Patient: Female, age 31
We report the case of 31 years old female patient with endobronchial hamartoma diagnosed by CT scan after repeated episodes of chest pain and pyrosis. The first admission in March 2013, new mother for three months, the patient comes in pulmonology for the sudden appearance of stabbing chest pain, nocturnal cough and heartburn. A history of GERD treated with antacids as needed, and bronchial asthma onset after an episode of pneumonia arose during the first pregnancy occurred two years earlier.
Chest X-ray was performed and reported evidence of a prominent right hilum and a subtle increase in parenchymal density in the middle lung field but a mass could not be clearly identified (Fig. 1).
In June 2013, the patient returned to our structure for sudden onset of stabbing chest pain associated with dyspnea and fever. The laboratory tests revealed a mild neutrophilic leukocytosis associated with decreased hematocrit (35%) and slightly increased NSE.
A contrast-enhanced MD-CT scan of the chest was performed and revealed a beginning middle lobe pneumonia and presence of a mass within the bronchus intermedius consisting mostly of fat with minimal inclusions of soft tissue density (Fig. 2). Multiplanar reconstruction with axis parallel to the bronchus clearly showed that the lesion determined subtotal obstruction of the bronchus intermedius (Fig. 3).
The bronchial wall was very uneven and seemed to have a continuous solution on the outside, making its content not separable from the lesion (Fig. 4). Virtual-bronchoscopy reconstruction from the non-enhanced CT scan displayed the mass within the bronchus intermedius (Fig. 5).
Based on the findings and subsequent consultation between radiologist, pulmonologist and thoracic surgeon, the patient underwent wedge resection of the bronchus intermedius by thoracotomy. The macroscopic and microscopic sections of the lesion are shown in Figs. 6 and 7 respectively.
Keywords: ct scan, endobronchial lipomatous hamartoma, pregnancy, young new mother
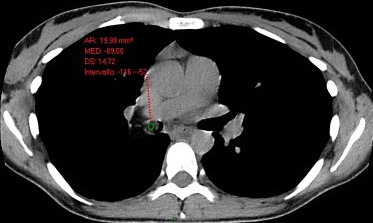
Image caption: Non contrast CT axial section (pulmonary window) shows the endobronchial mass (red arrow) that obstructs the right main bronchus.